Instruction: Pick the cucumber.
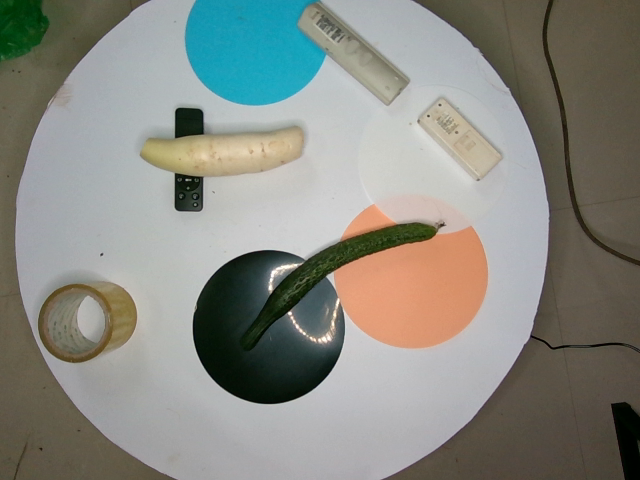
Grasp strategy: vertical